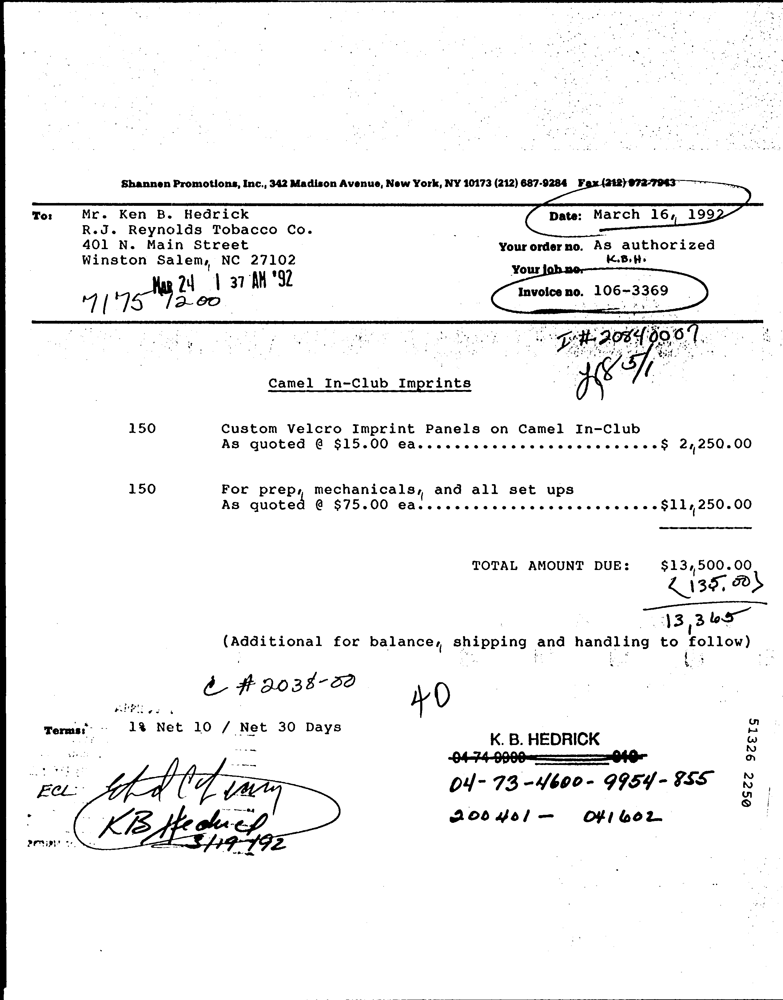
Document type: Invoice